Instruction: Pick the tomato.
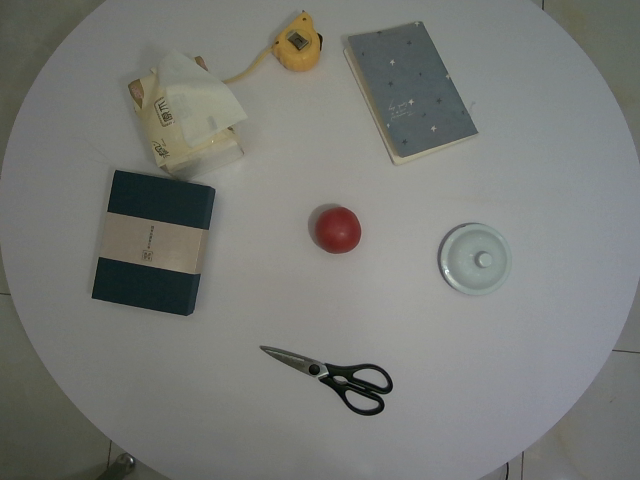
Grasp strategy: vertical